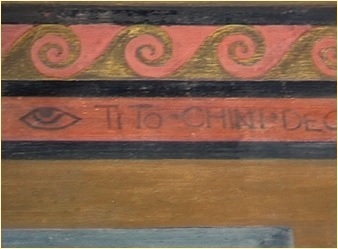
Signature of: tito chini